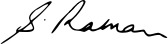
Signature of: samantha ratnam